Question: What appears to be the issue?
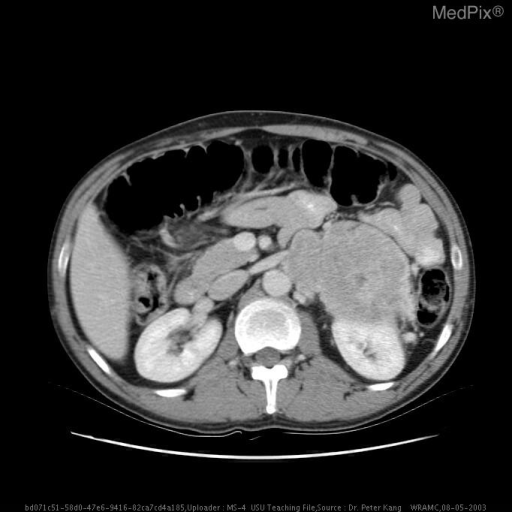
Answer: The findings suggest Abdominal CT demonstrates a mass adjacent to the left kidney with distinct borders.  There is no indication of a “claw” sign.  In-111 octreotide uptake fusion study demonstrates an area of increased uptake corresponding to the pararenal mass, and another area of increased uptake corresponding to a celiac lymph node.. Abdominal CT demonstrates a mass adjacent to the left kidney with distinct borders.  There is no indication of a “claw” sign.. The patient might have a history of 30 yo with no past medical history who felt dehydrated in Iraq in May.  BP measurement was 250/140 and he was evacuated to Landstuhl for stabilization.  He noted a prior history of headaches, flushing, shortness of breath, arrhythmias, fainting and dyspnea upon closer questioning, but no nausea, vomiting, chest pain or palpitations.  He was started on labetolol initially, and then switched to prazosin after CT and labs diagnosed pheochromocytoma.  He was eventually transferred to WRAMC surgical oncology for adrenalectomy and pheochromocytoma excision..